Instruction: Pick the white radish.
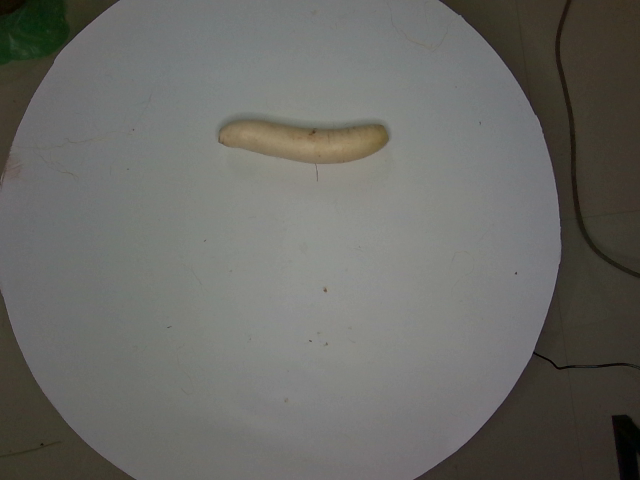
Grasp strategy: vertical